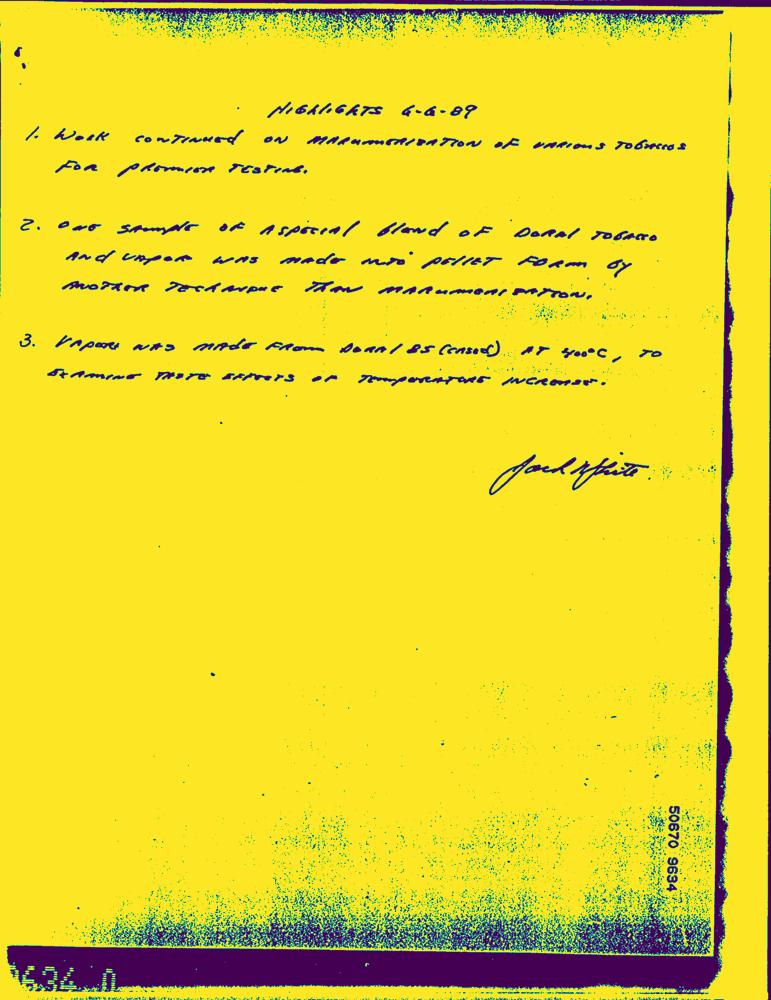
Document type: Hand-Written